Question: What is the earliest payment due date mentioned in the document?
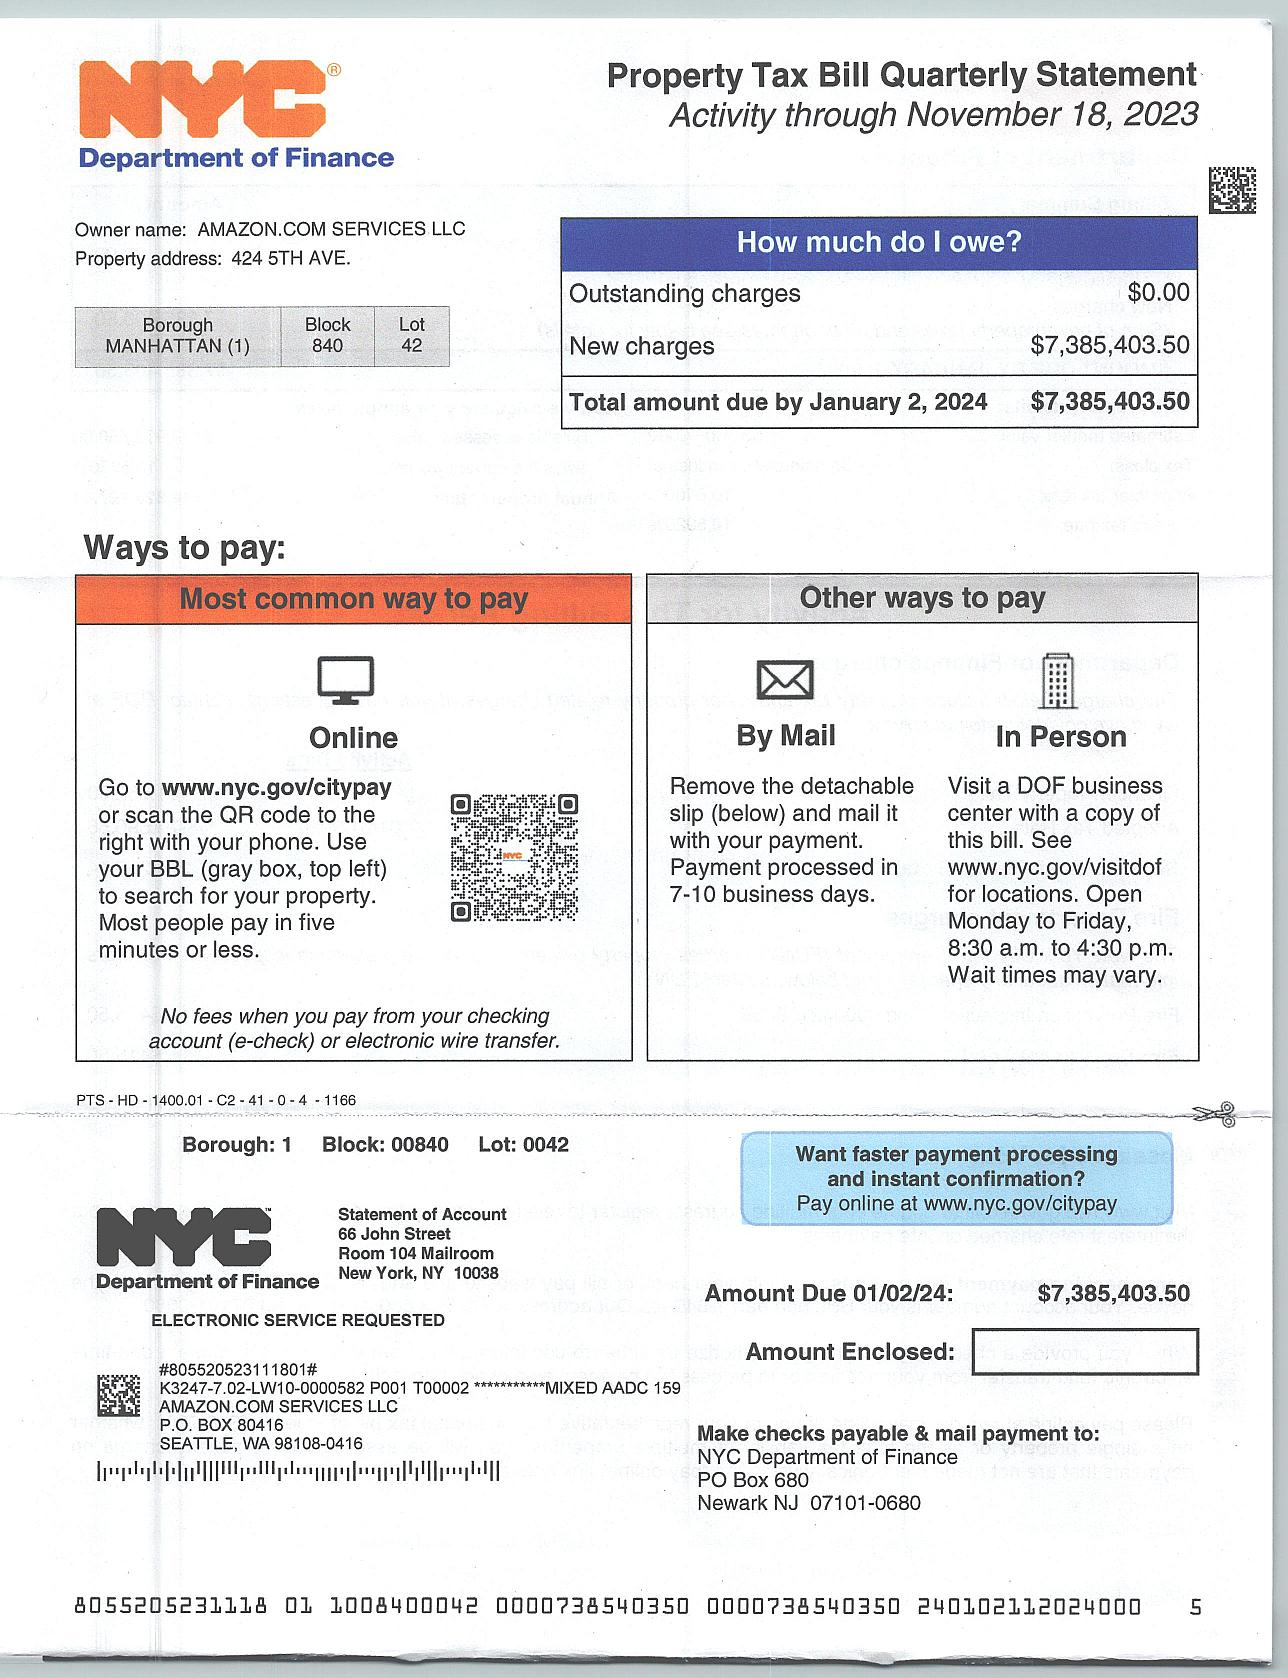
Answer: "2-Jan-24"